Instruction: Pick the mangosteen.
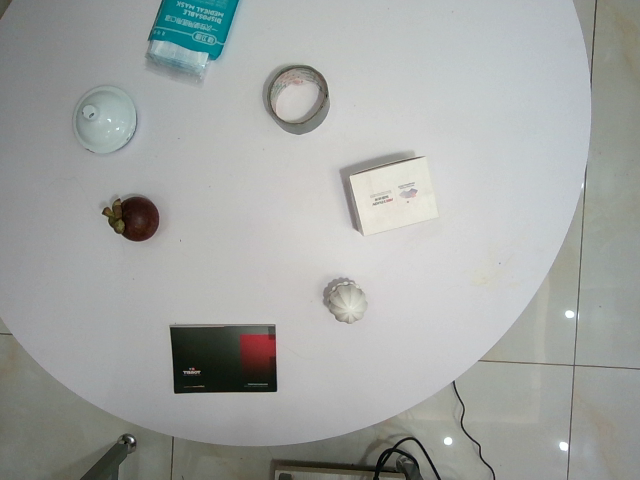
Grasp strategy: vertical